Question: In what way does the history help explain the case?
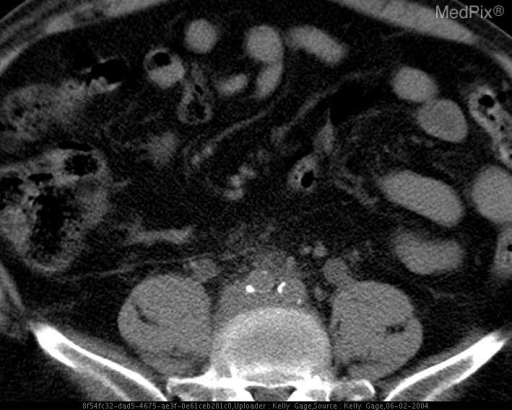
Answer: The patient's history of 69 y/o man with abdominal pain, rule out stone. is key in understanding the case.